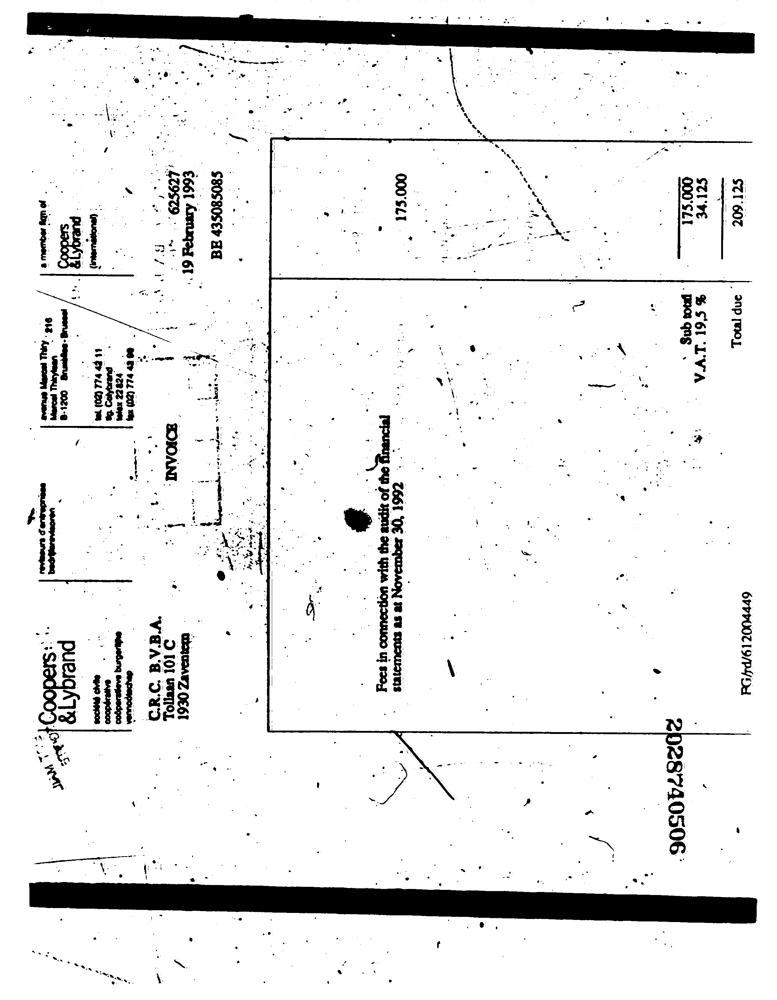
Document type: Invoice